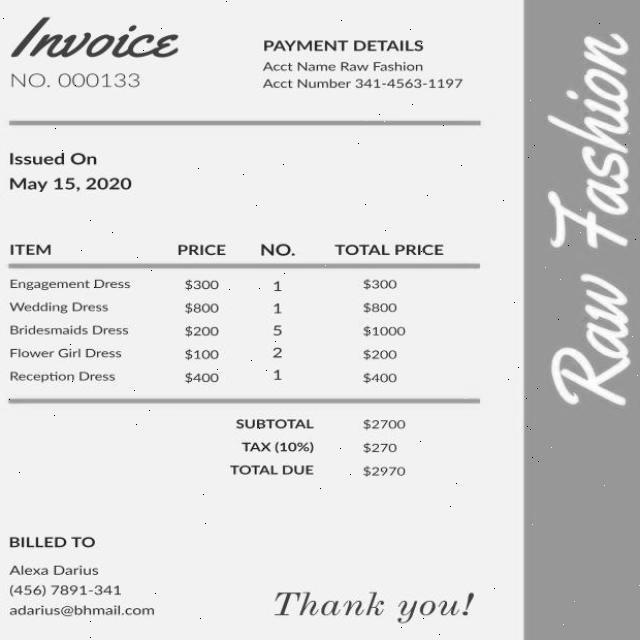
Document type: Invoice